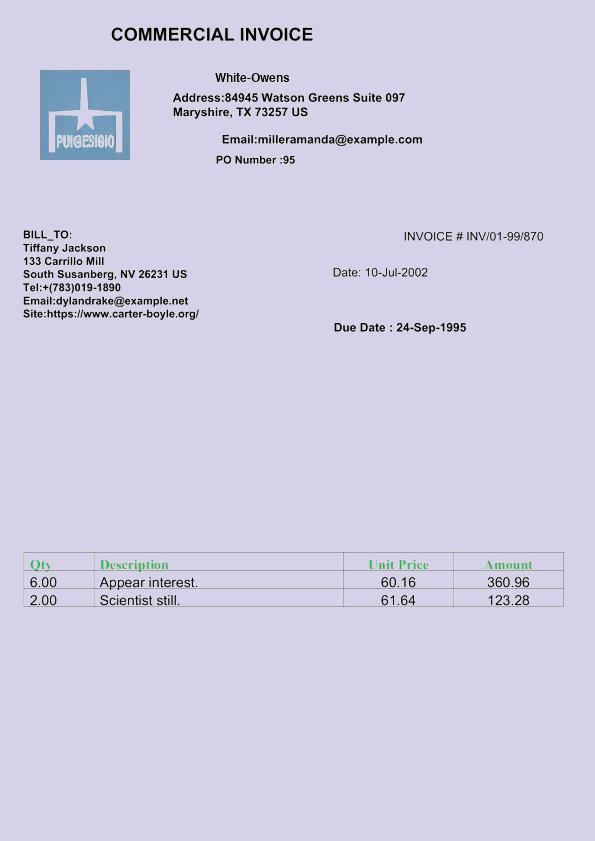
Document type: Invoice